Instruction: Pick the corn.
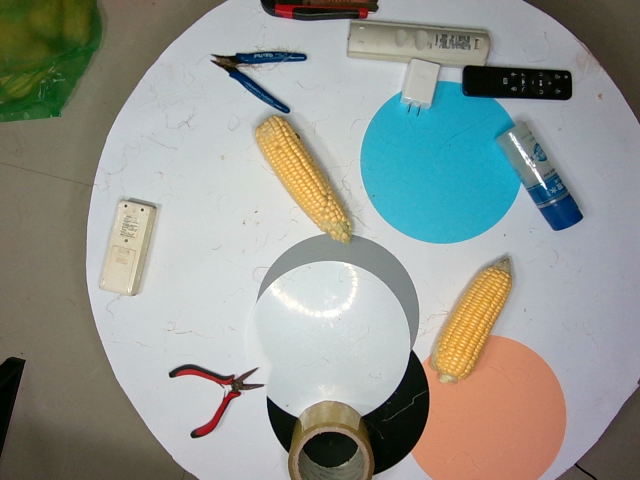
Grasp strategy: vertical